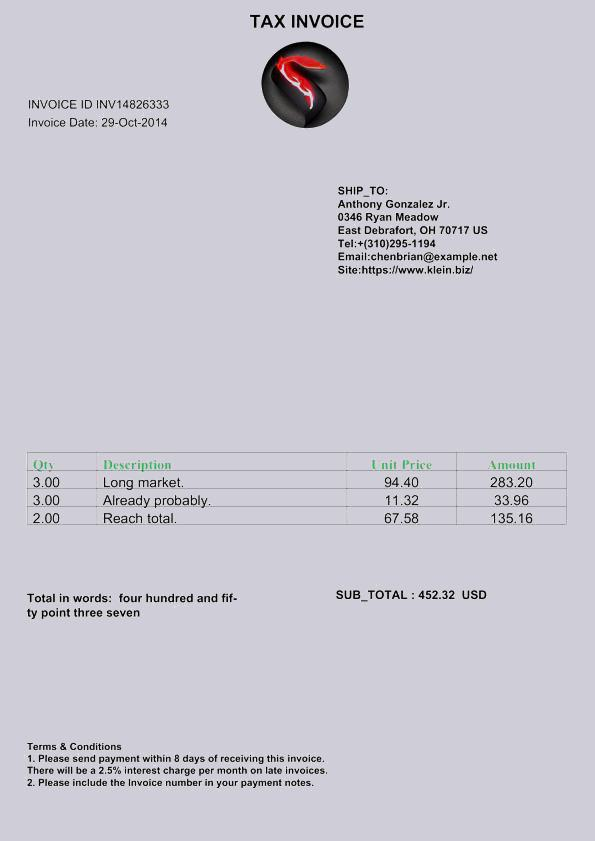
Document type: Invoice